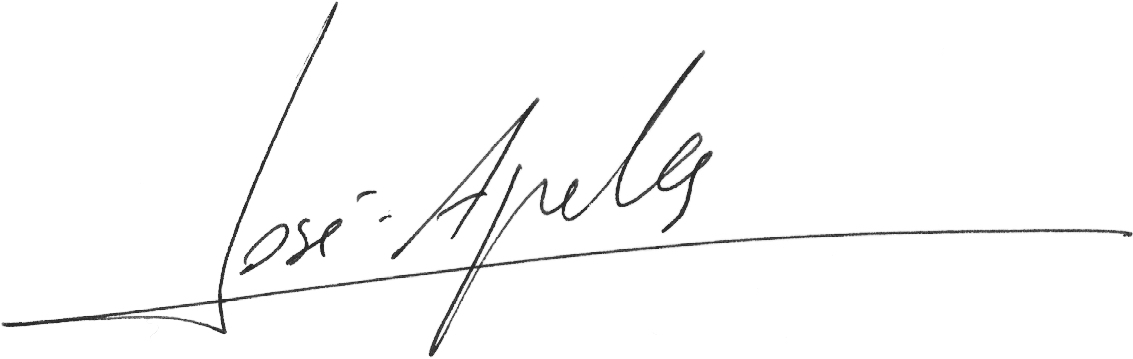
Signature of: josé apeles santolaria de puey y cruells